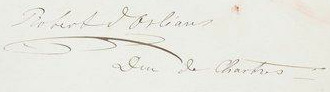
Signature of: prince robert duke of chartres